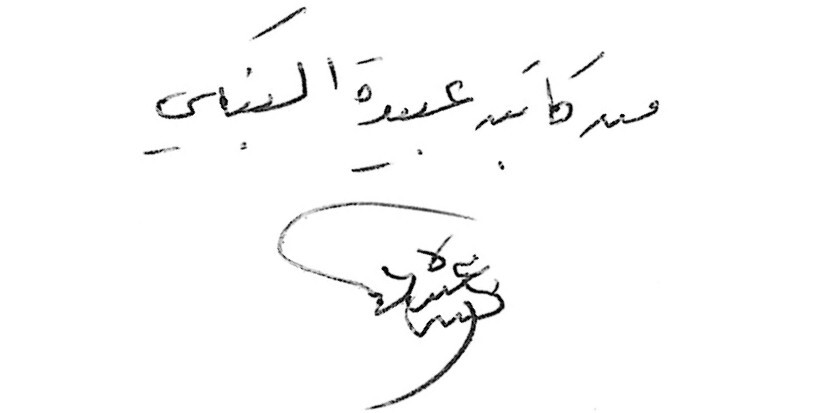
Signature of: ʻubaydah albankī